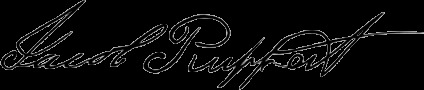
Signature of: jacob ruppert sr